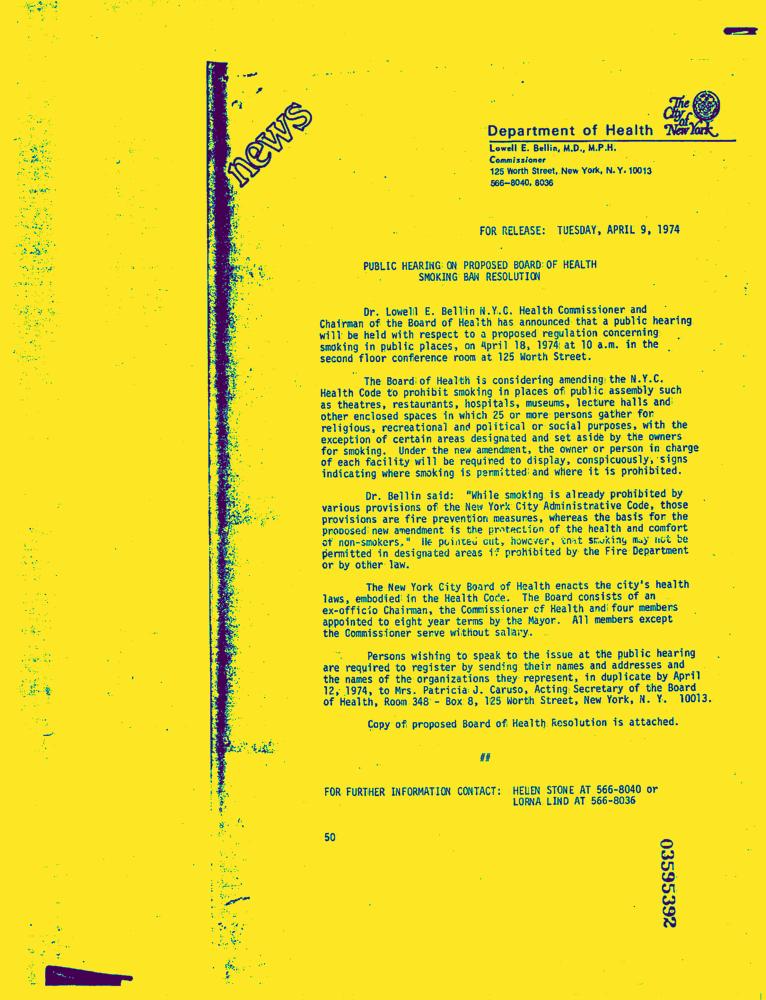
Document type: News-Article